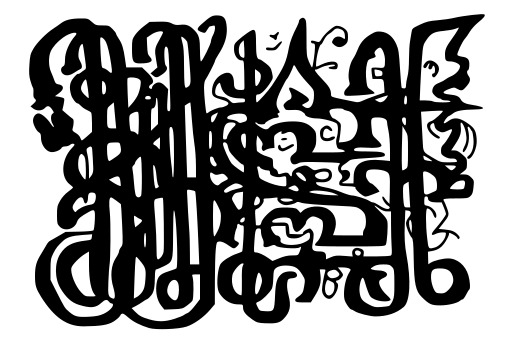
Signature of: solomon ii of imereti